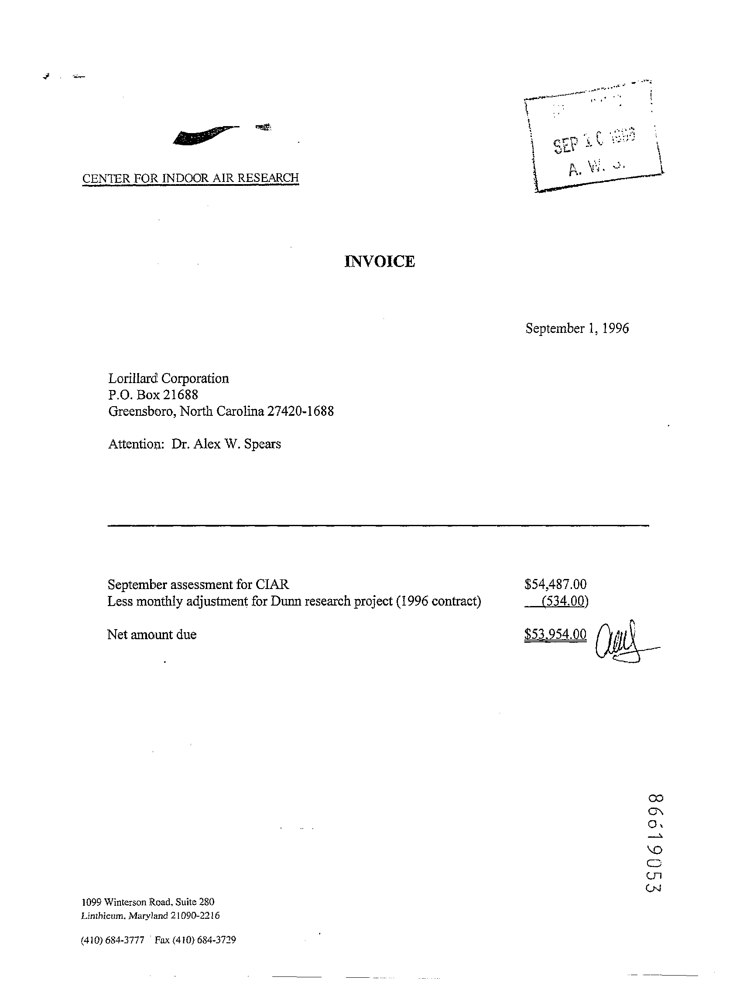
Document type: Invoice